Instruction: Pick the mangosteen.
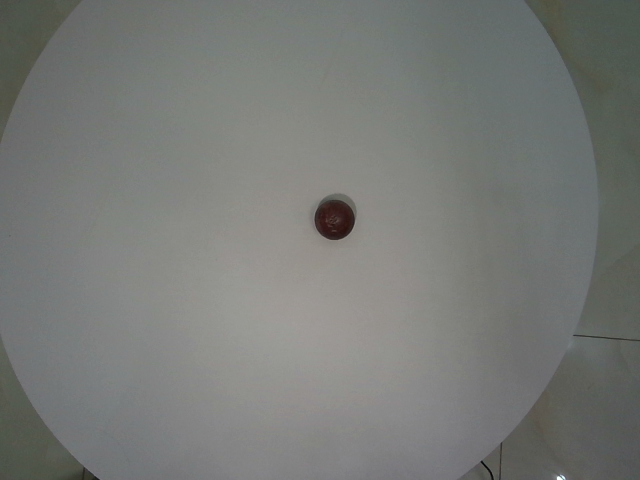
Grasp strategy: vertical